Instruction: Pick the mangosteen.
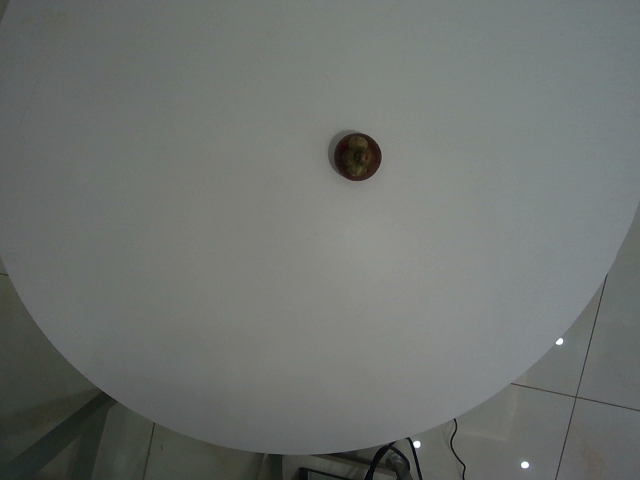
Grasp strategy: vertical